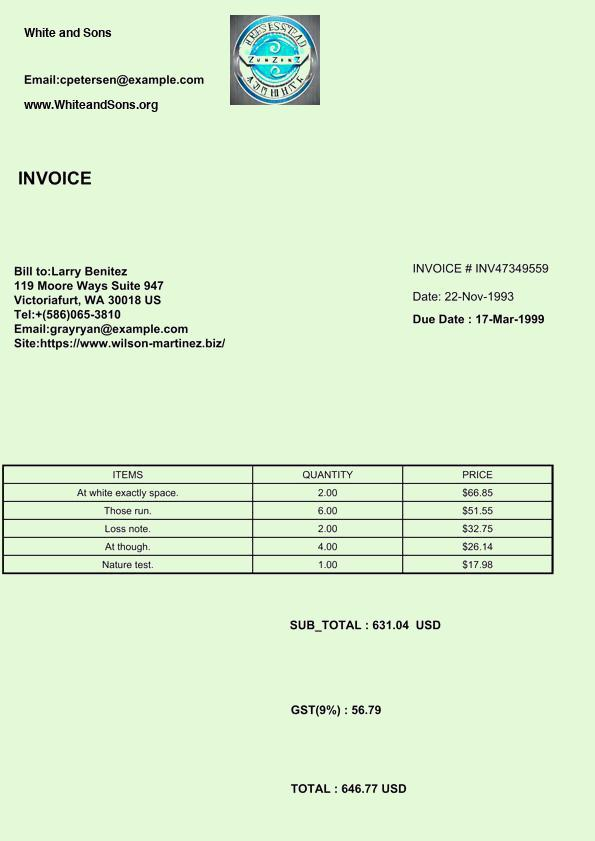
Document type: Invoice